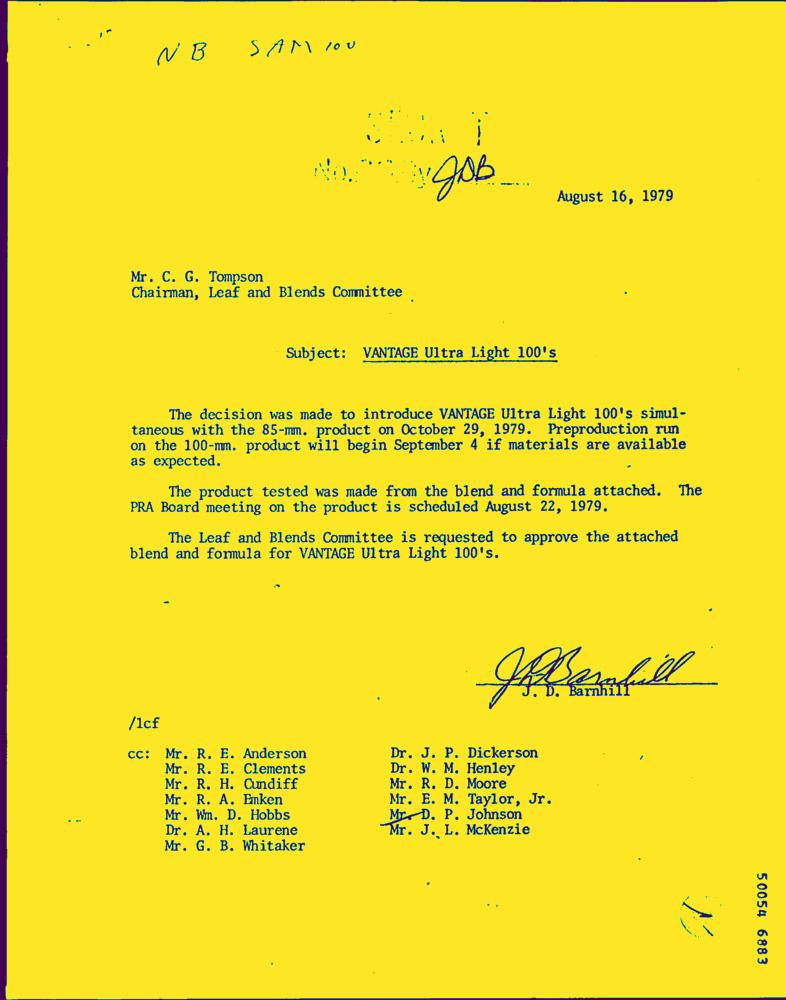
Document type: Letter-Doc